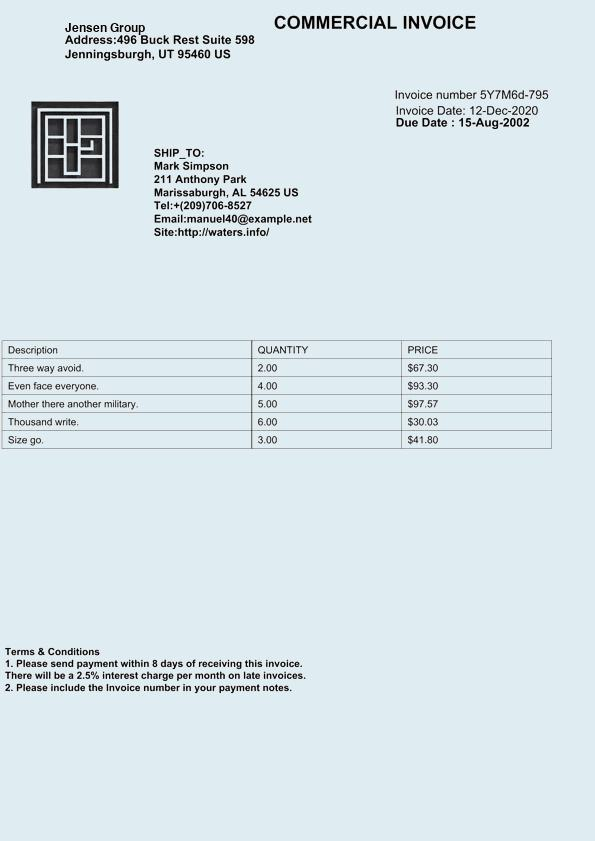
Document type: Invoice